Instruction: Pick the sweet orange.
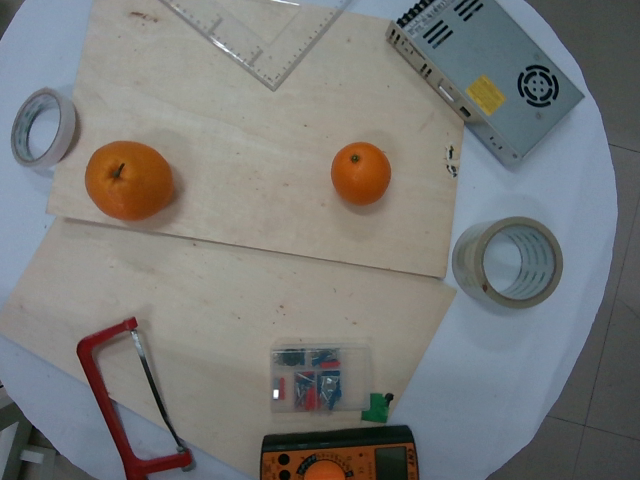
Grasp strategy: vertical